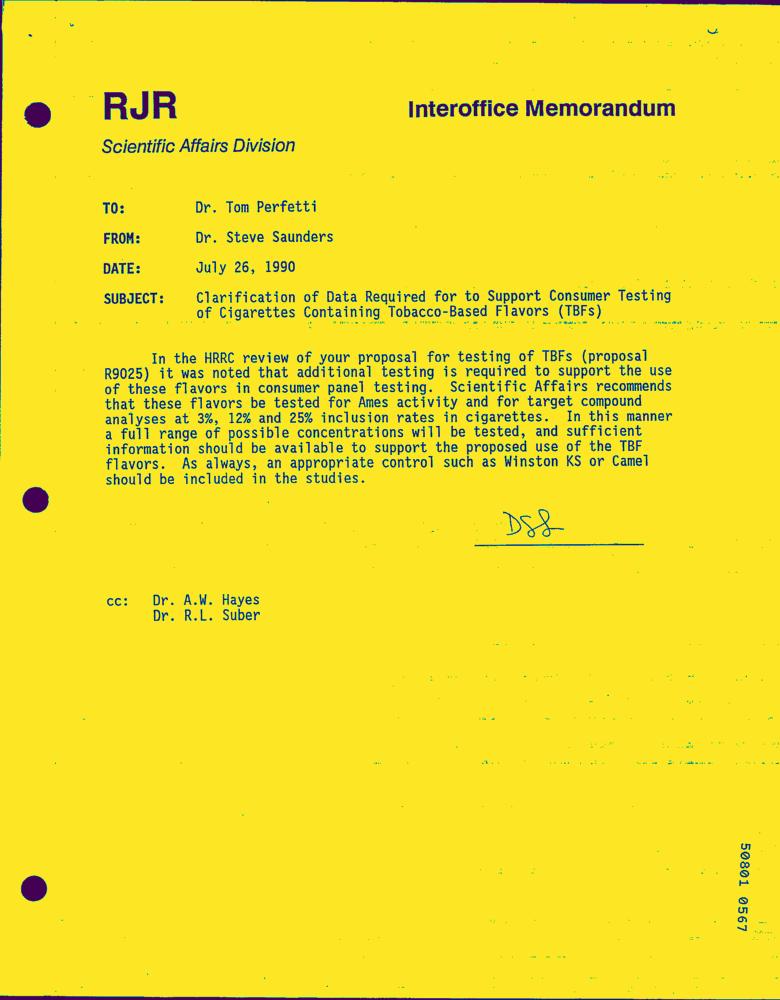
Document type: Letter-Doc